Question: What was observed in the imaging?
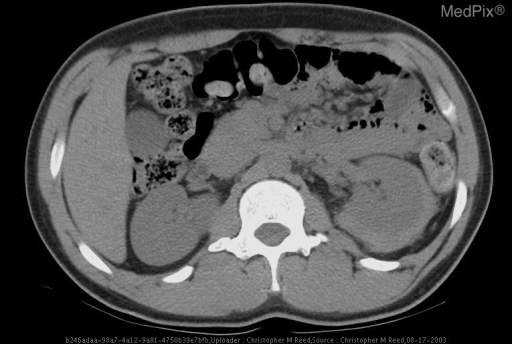
Answer: The imaging shows Ultrasound initially demonstrates the normal sonographic appearance of the left kidney prior to percutaneous biopsy. Note the normal cortical and medullary differentiation as well as the intact perinephric hyperechoic cortical-capsular interface.

Ultrasound image selected during the second pass core biopsy (using a spring loaded biopsy needle) demonstrates the course of the biopsy needle.

Ultrasound image captured following the cessation of core biopsy attempts demonstrates complete loss of the previously seen hyperechoic cortical-capsular interface. A wide and slightly irregular perinephric hypoechogenic fluid collection is seen posteriorly (patient prone) most likely representing hematoma.

Selected axial non-contrast CT slices through the level of the kidneys (taken minutes after the post-biopsy ultrasound) demonstrates left posterior-lateral and inferior perinephric hyperattenuation consistent with acute hemorrhage. The slightly irregular margin of the abnormality suggests this lesion is both subcapsular and perinephric. Axial Image from Non-Contrast CT of the Abdomen Immediately Following Ultrasound Guided Biopsy..